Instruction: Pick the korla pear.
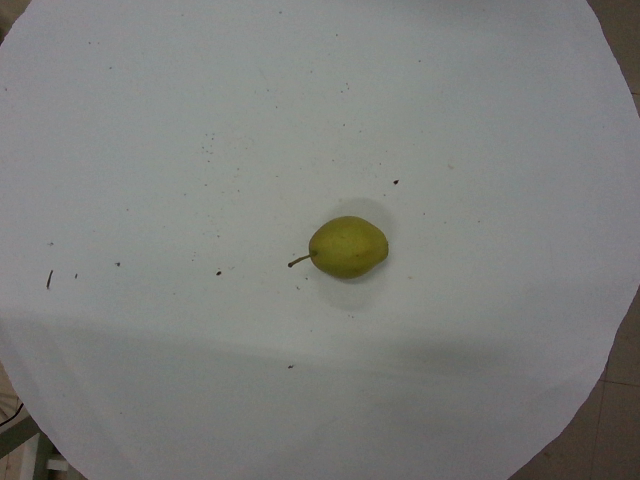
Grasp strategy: vertical